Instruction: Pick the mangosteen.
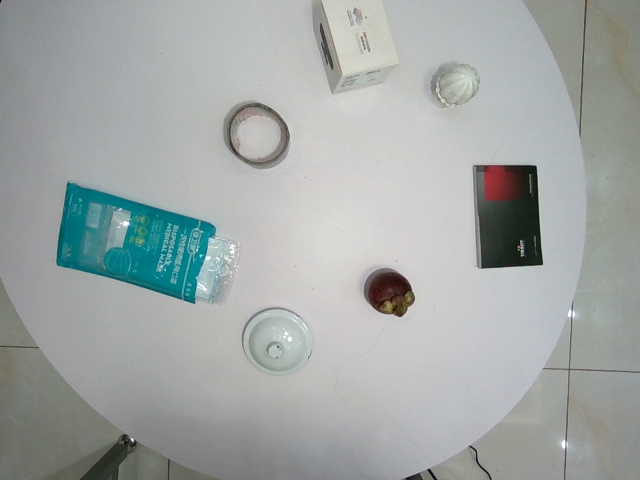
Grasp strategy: vertical